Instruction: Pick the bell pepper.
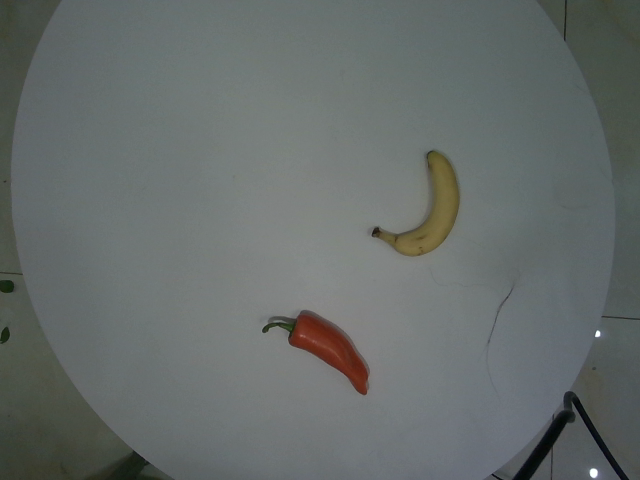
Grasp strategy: vertical